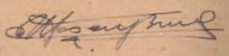
Signature of: albert hasenbroekx